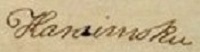
Signature of: kalanimoku